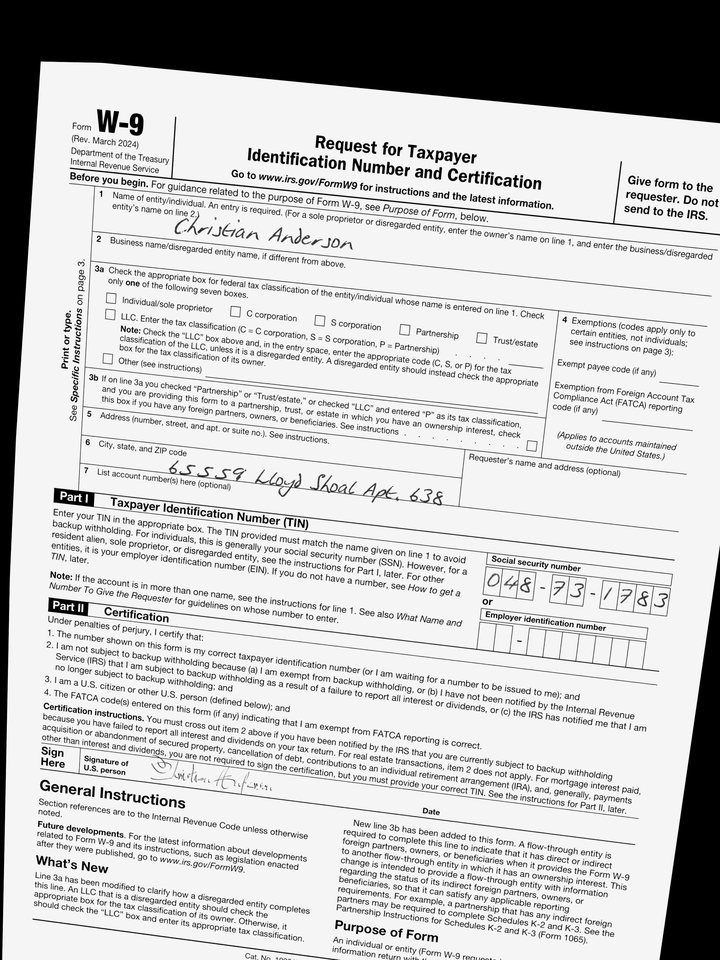
adr1: 65559 Lloyd Shoal Apt. 638
cbx: no
ssn: 048731783
enm: Christian Anderson